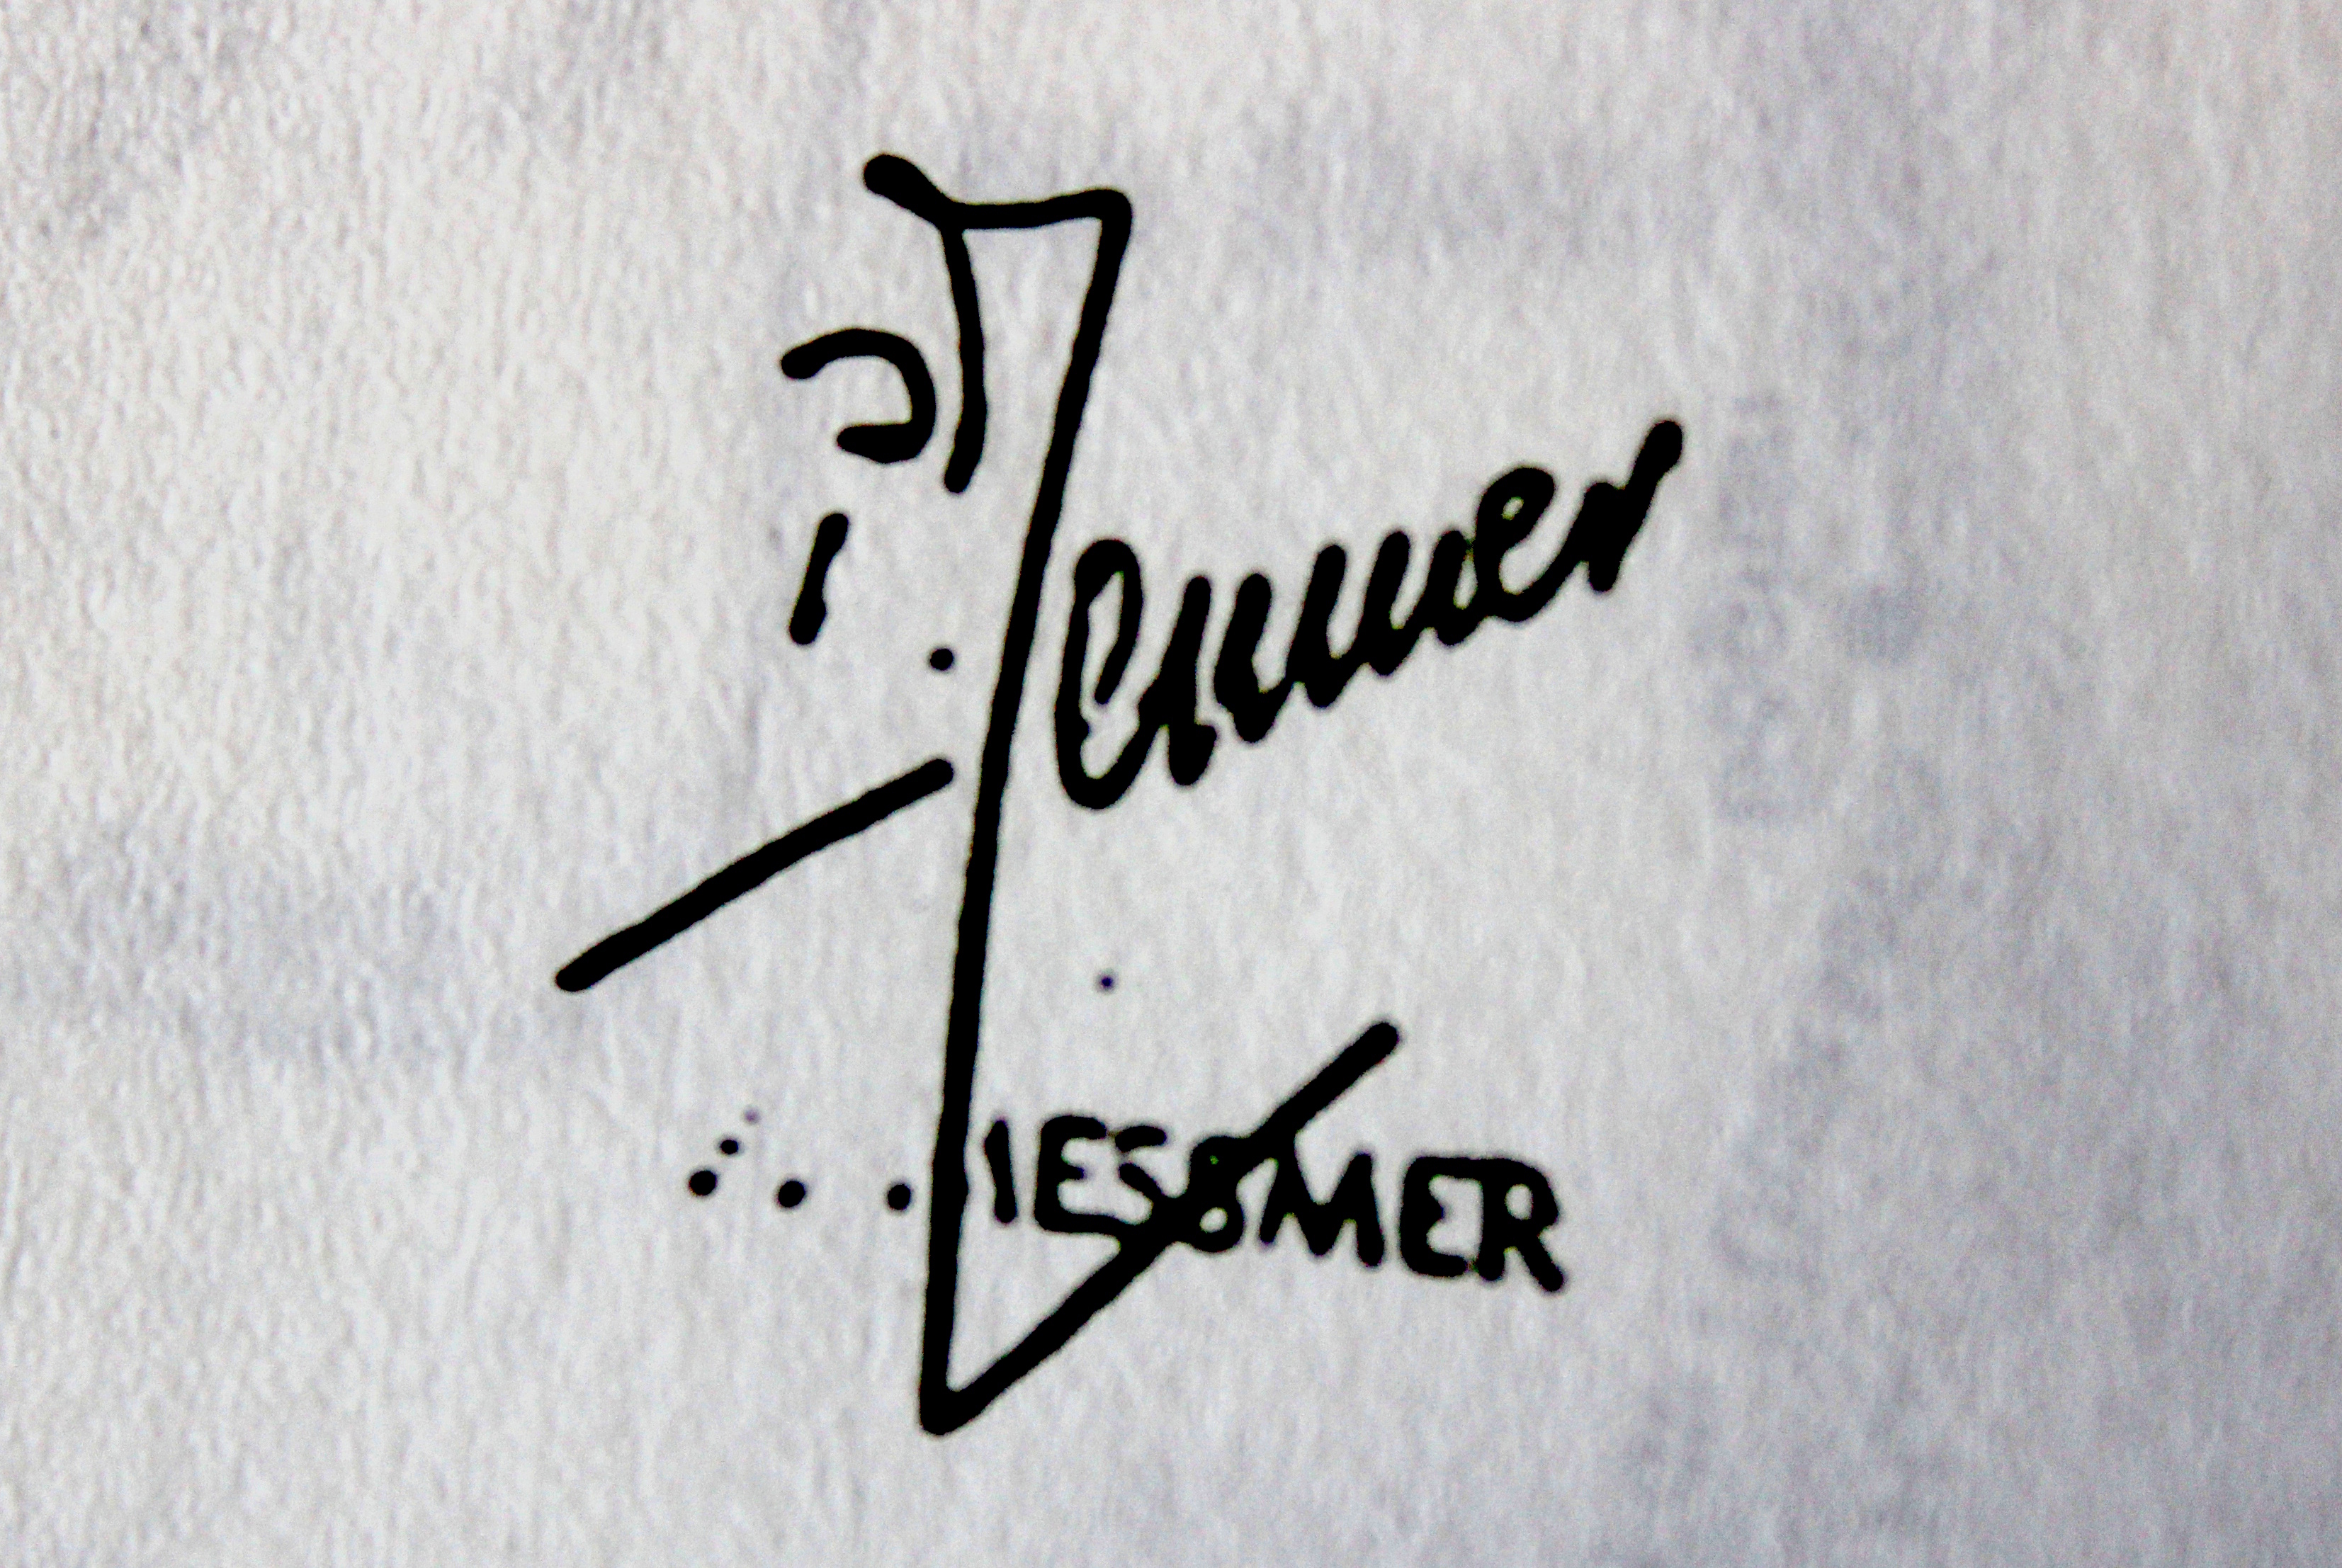
Signature of: pierre messmer